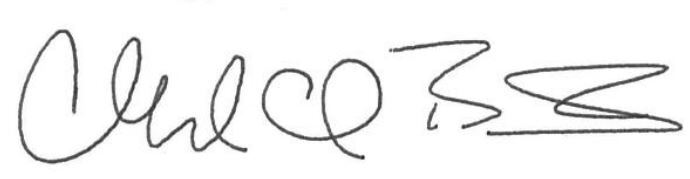
Signature of: charles q brown jr